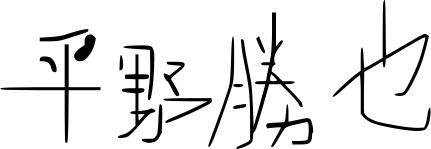
Signature of: kattu